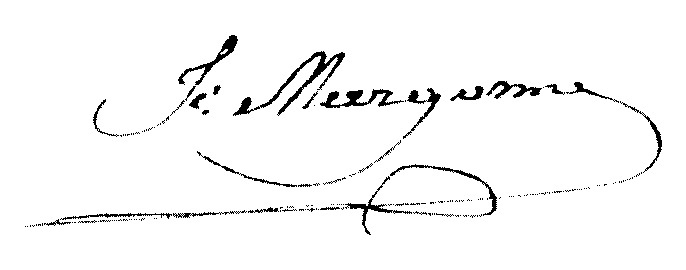
Signature of: françois hippolyte margonne